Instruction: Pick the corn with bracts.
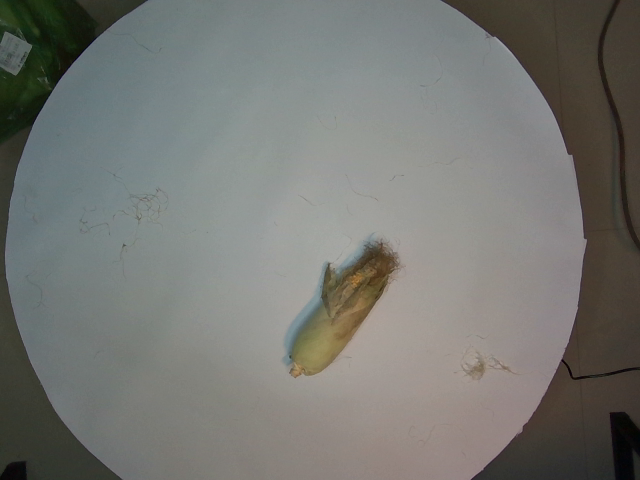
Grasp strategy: vertical